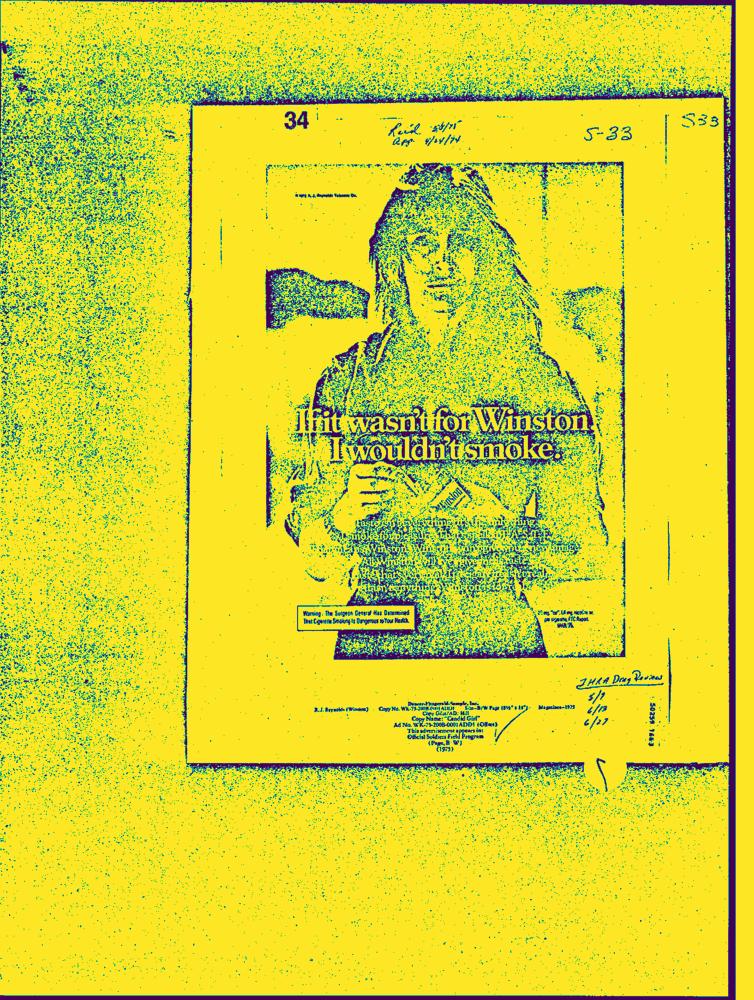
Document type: AD